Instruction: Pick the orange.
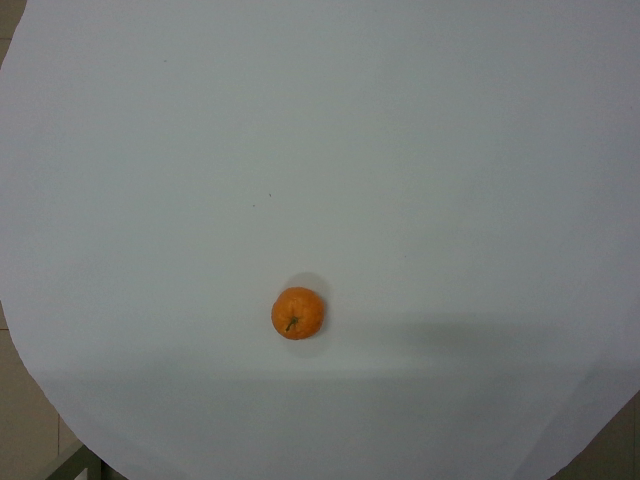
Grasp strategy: vertical